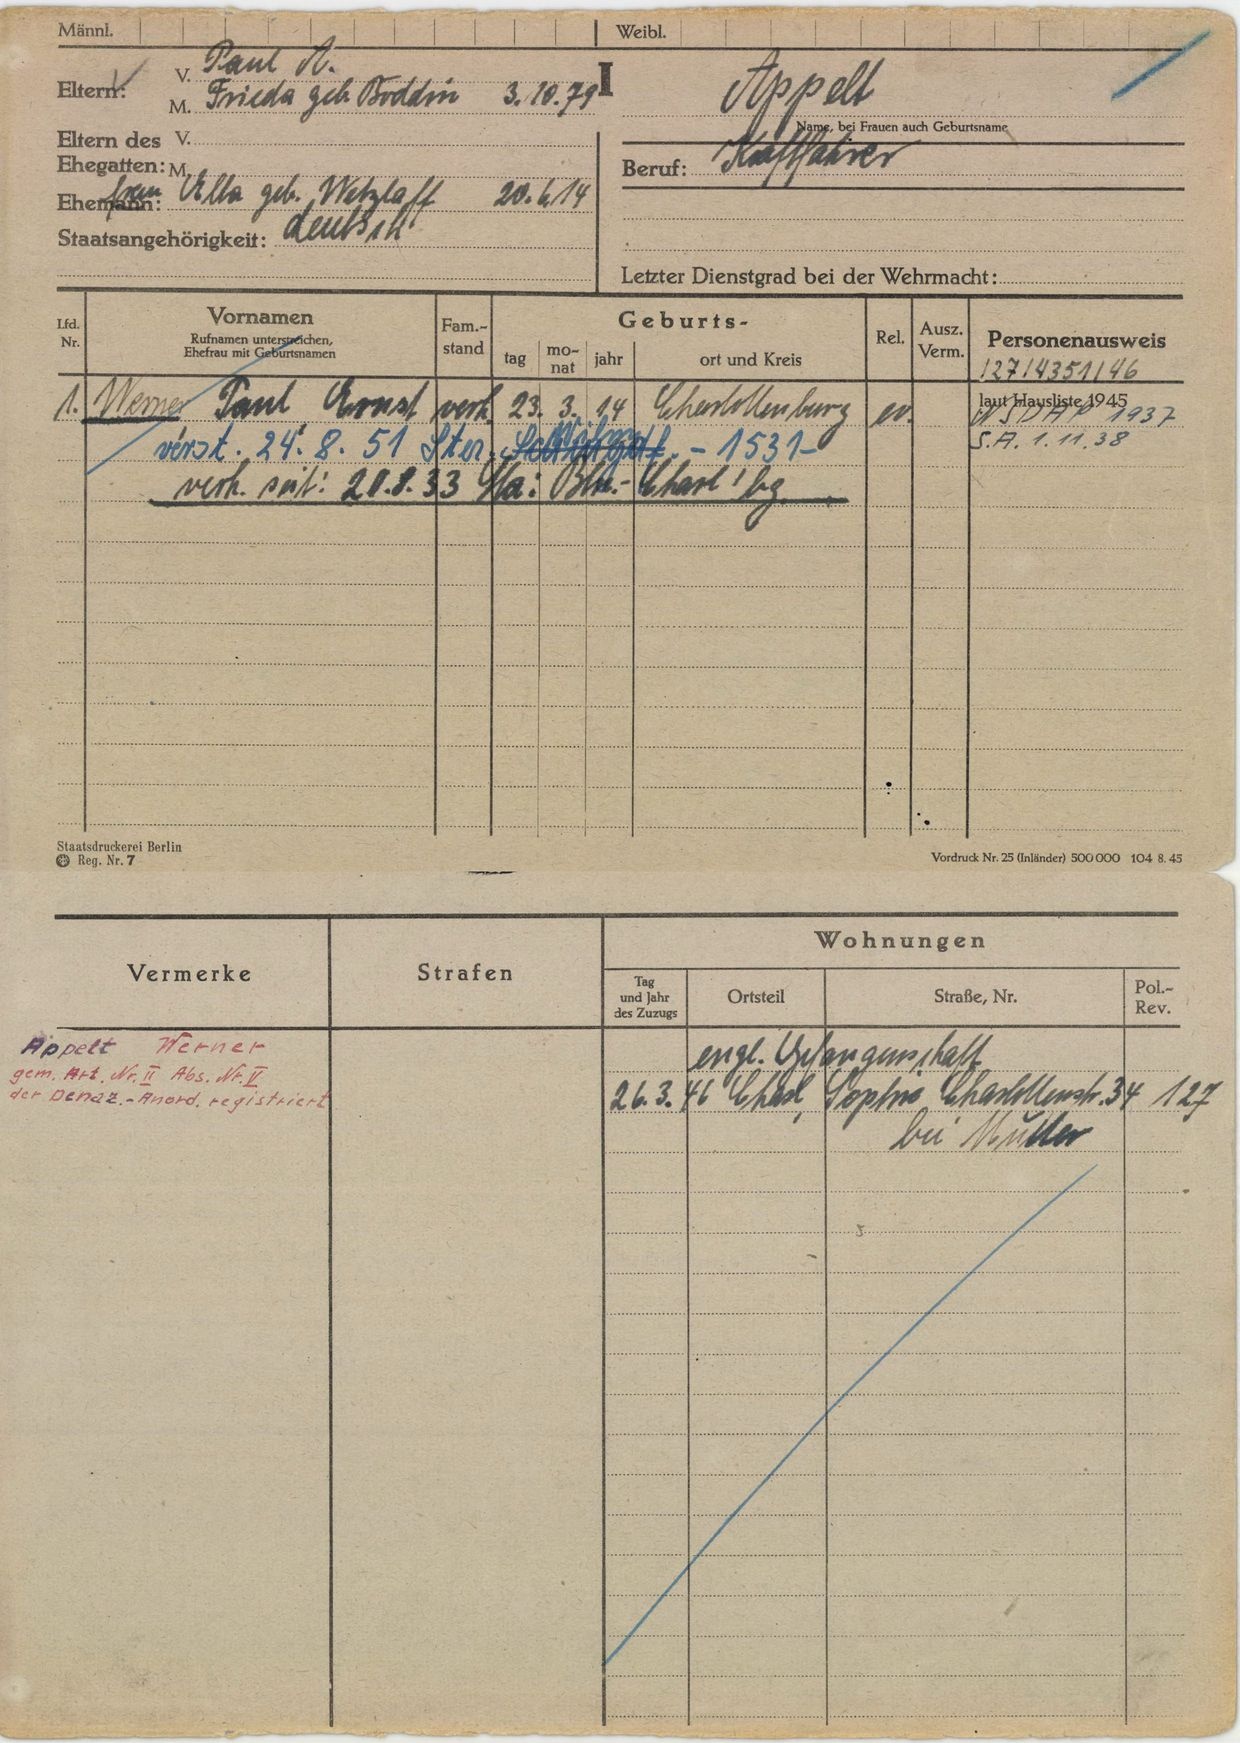
Appelt